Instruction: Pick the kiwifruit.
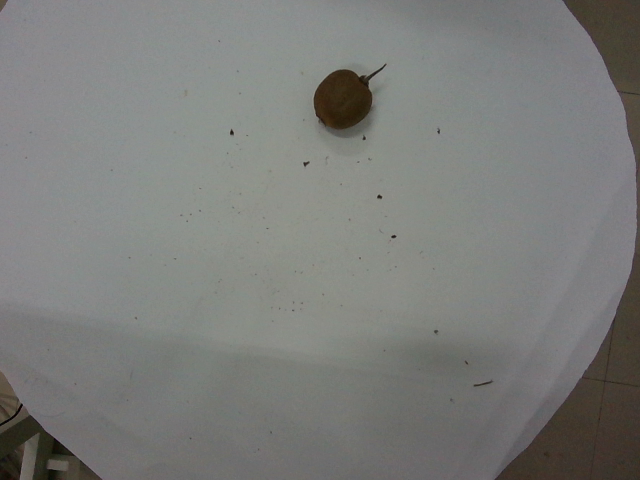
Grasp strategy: vertical